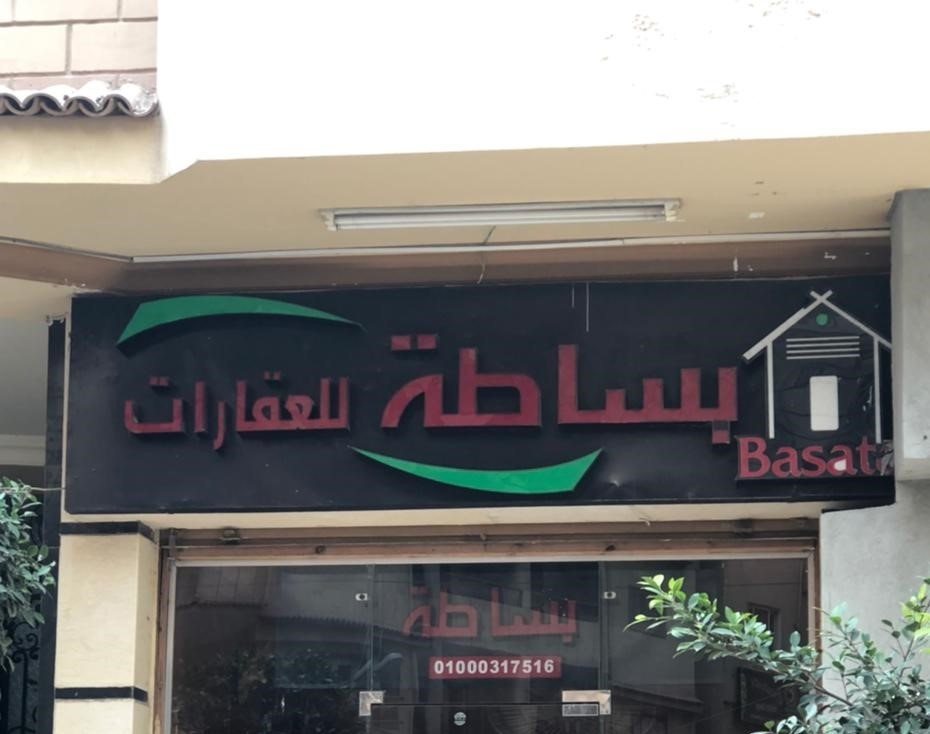
Text in image: بساطة للعقارات بساطة Basat 01000317516